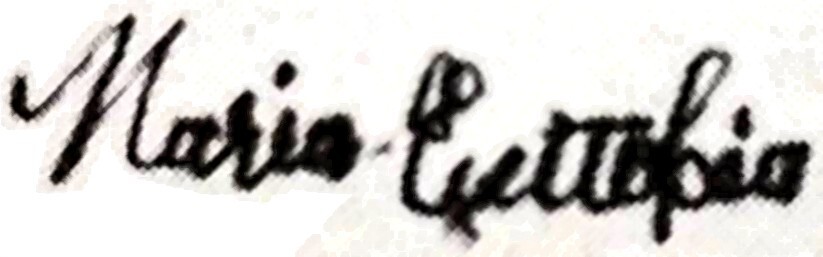
Signature of: maria eutokia toaputeitou